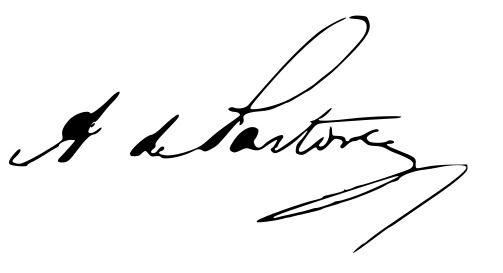
Signature of: amédée david de pastoret